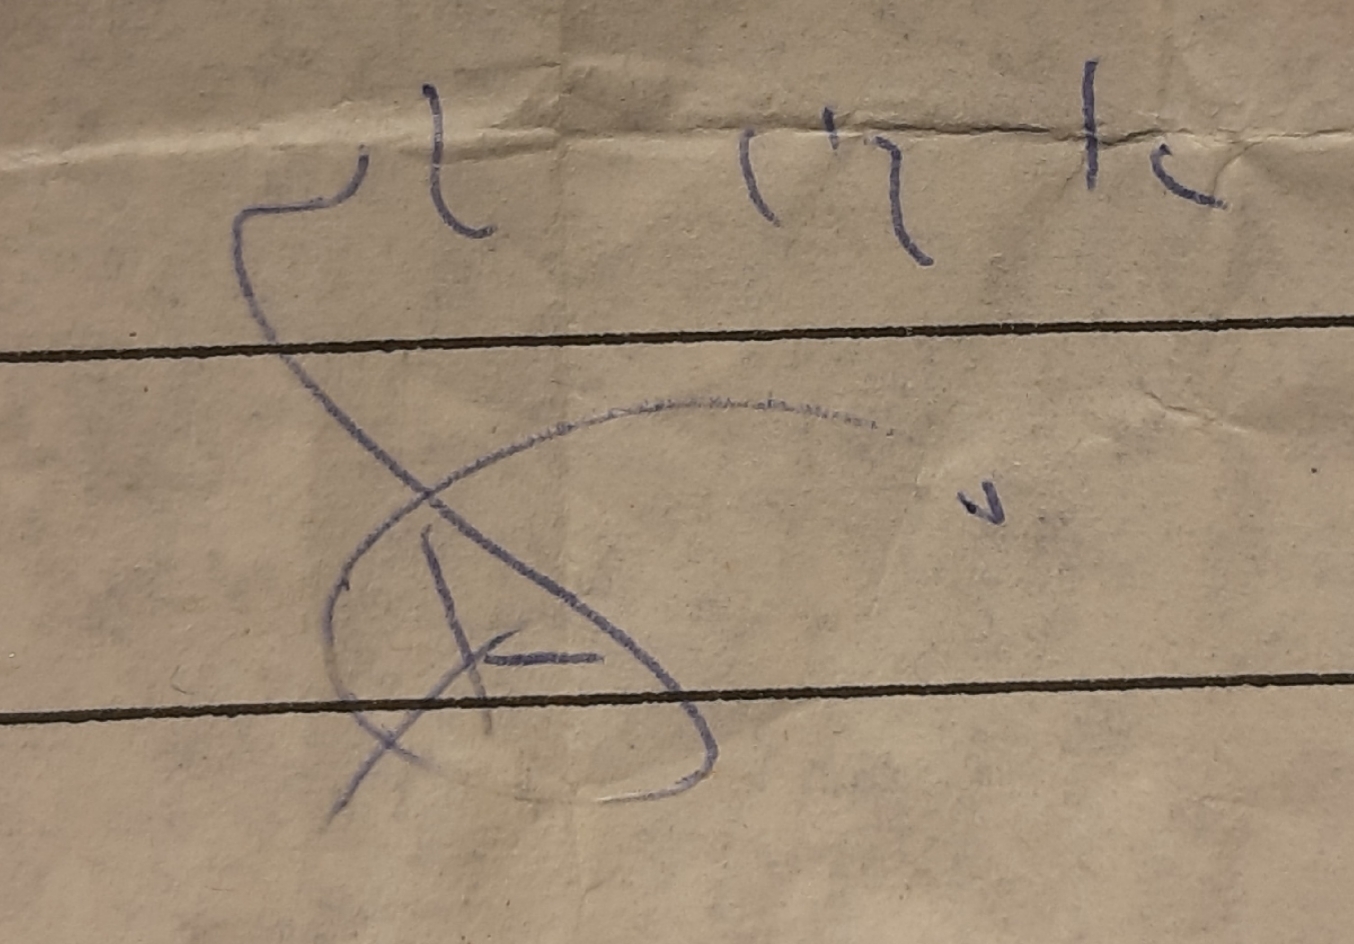
Signature of: aviv geffen